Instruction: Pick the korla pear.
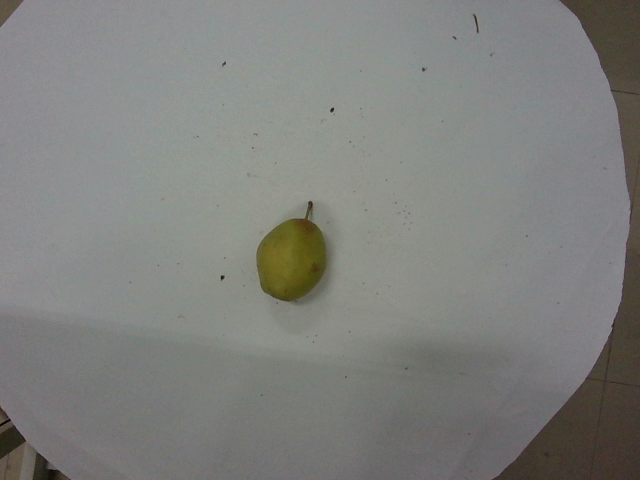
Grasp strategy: vertical